Question: What is the main concern?
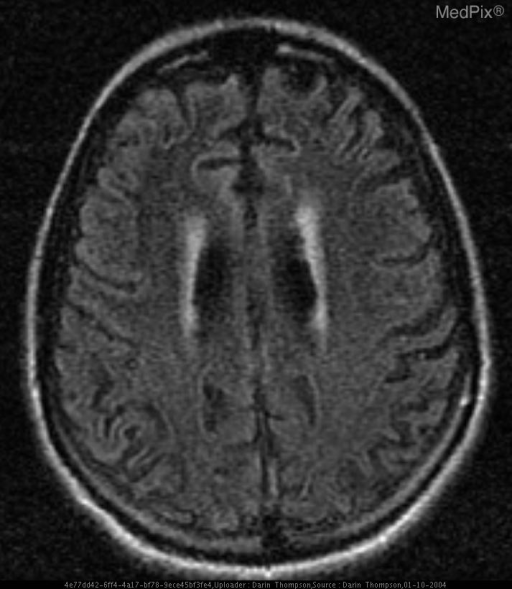
Answer: The findings suggest Brain MRI scans approximately 6 months apart show progressive diffuse cortical atrophy, T2/FLAIR and Diffusion increased signal within the Basal Ganglia.  Mild increased diffusion signal is seen in the posterior Thalamus (Pulvinar)
Correspoding relatively decreased ADC map basal ganglia signal.

MR Spectroscopy demonstrated a decrease in NAA peak.. Current Axial FLAIR image better demonstrates high signal abnormality within the caudate and putamen.. The patient might have a history of 25 Y/O with new onset progrssive dementia, myclonus, EEG abnormalities, history of eating raw sheep's brain approximately 2 years ago..